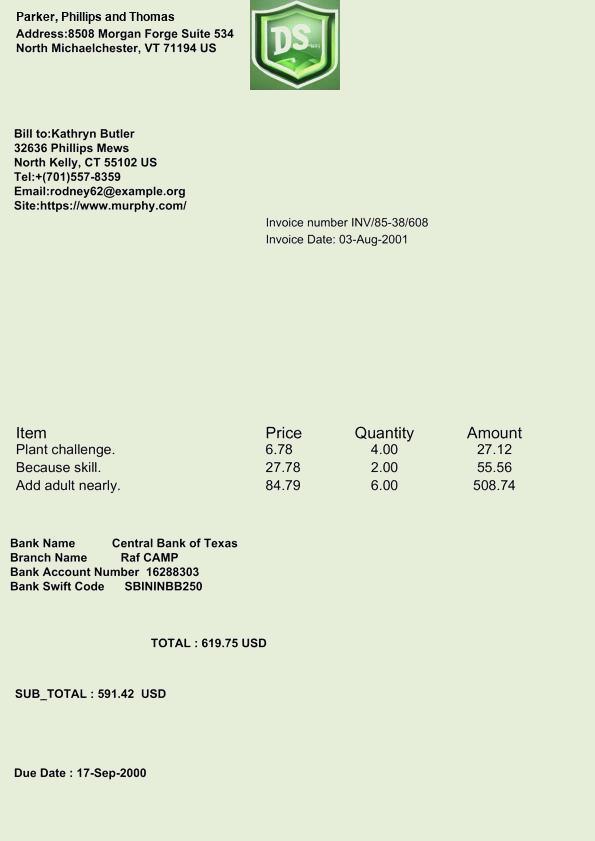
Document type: Invoice